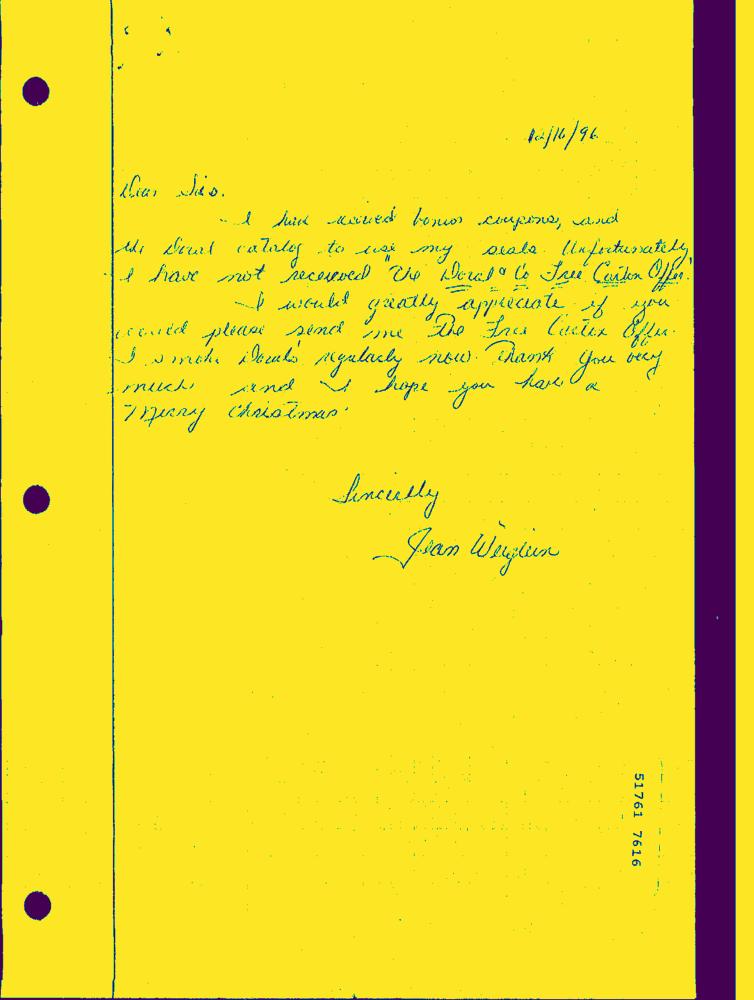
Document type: Hand-Written